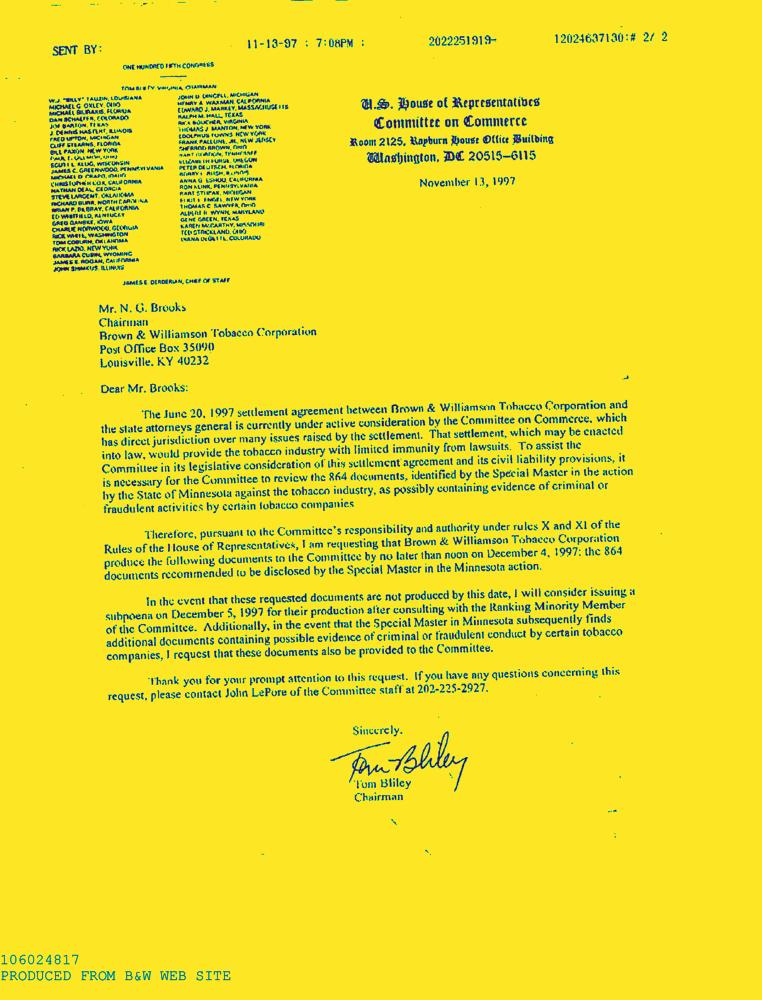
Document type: Letter-Doc